Question: What is the address or location of the property listed in the document?
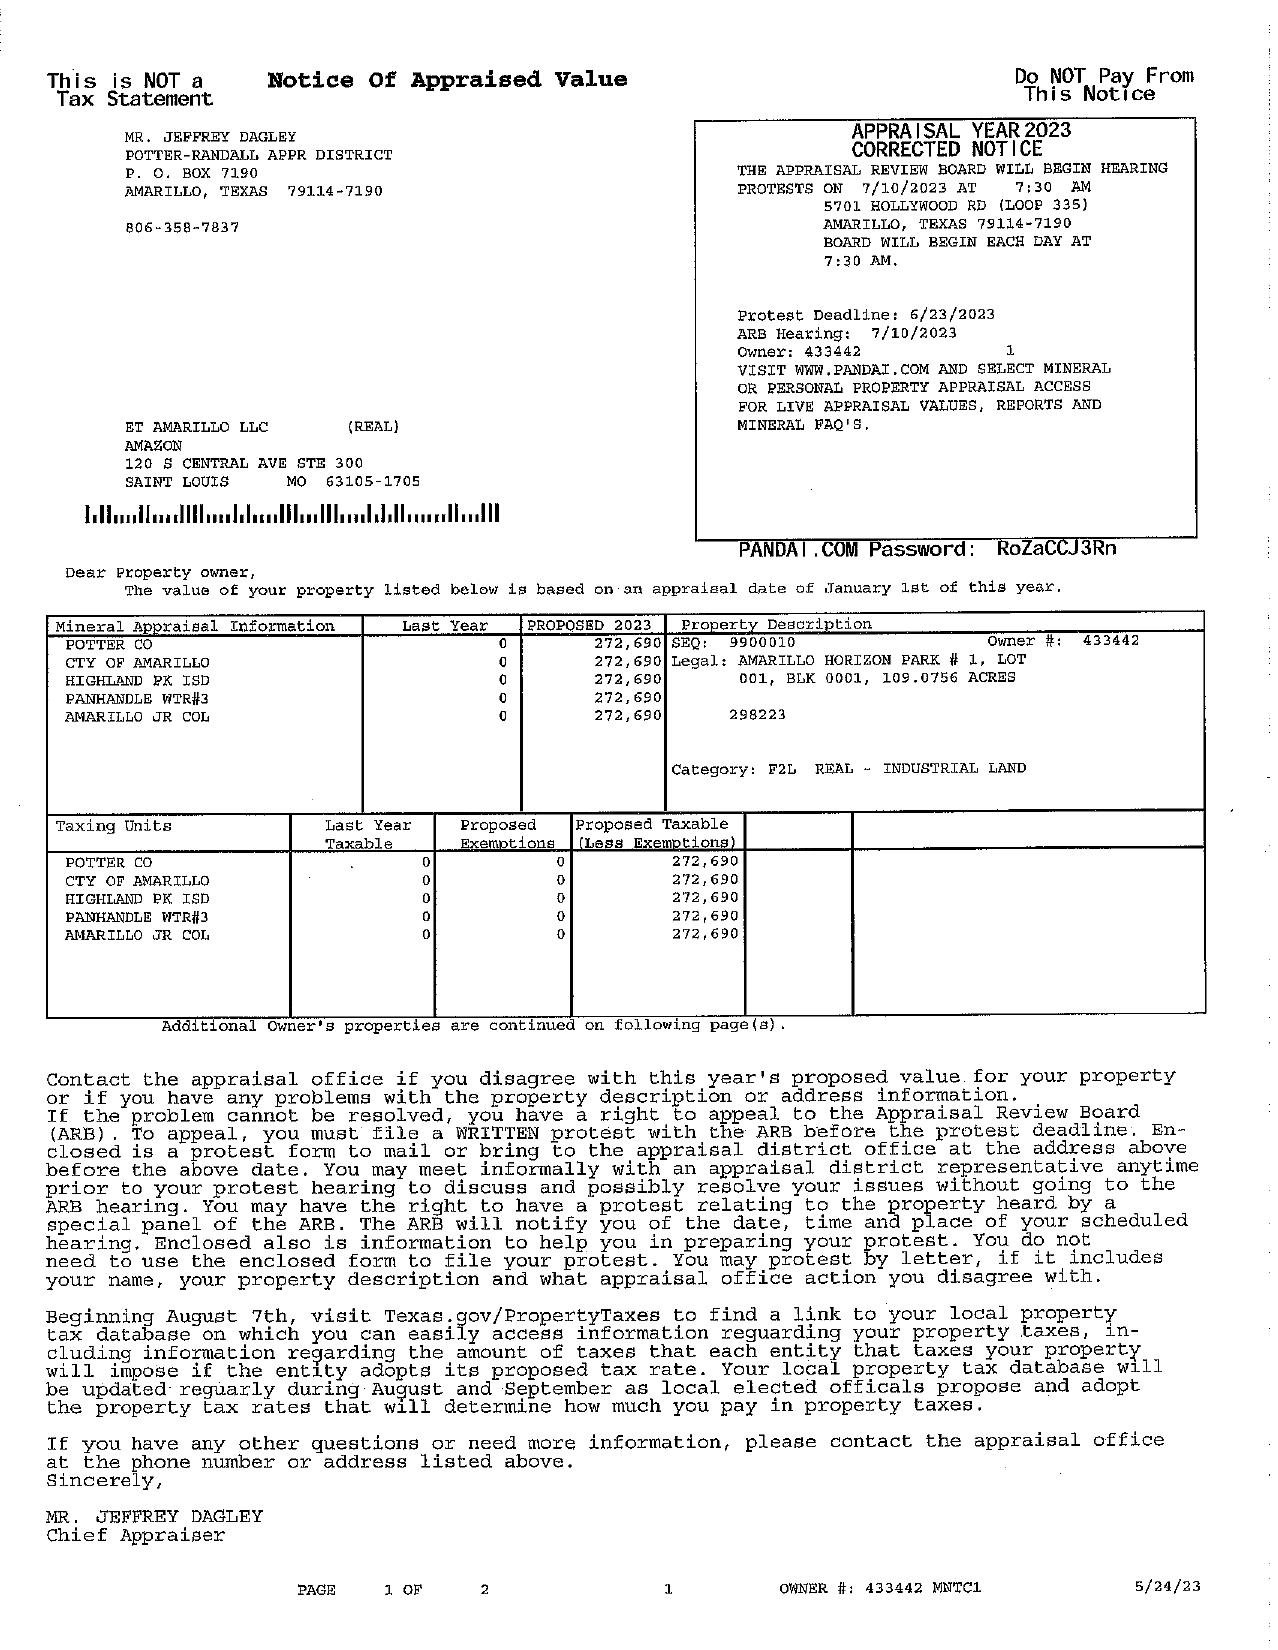
Answer: "120 S CENTRAL AVE STE 300 SAINT LOUIS, MO 63105-1705"